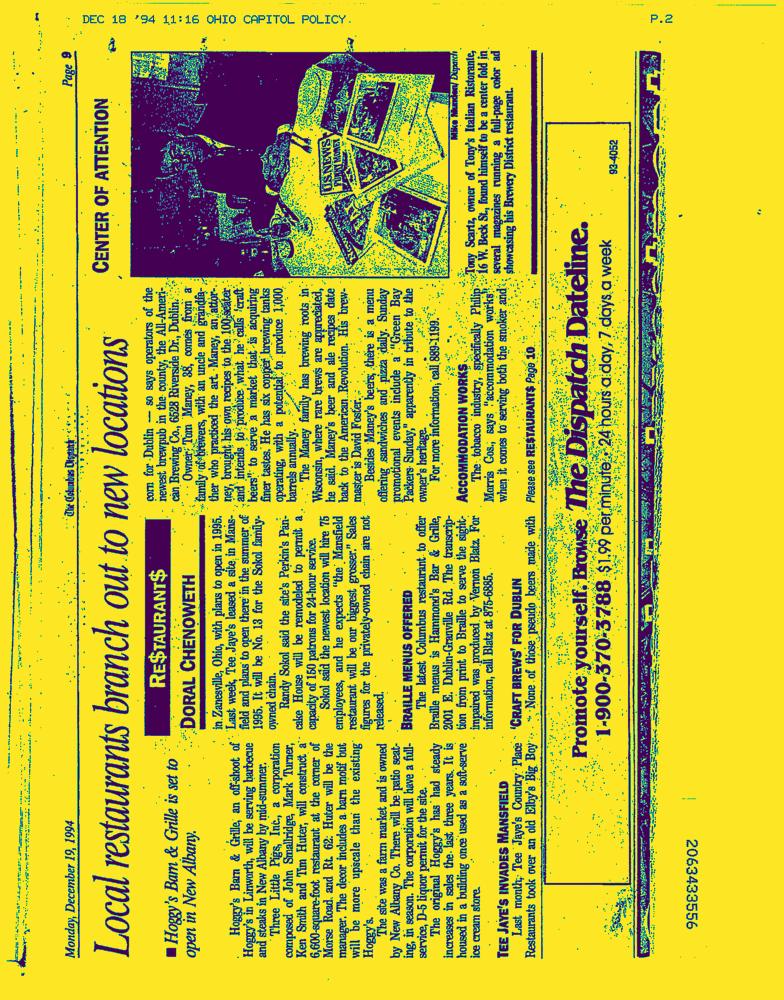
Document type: News-Article